Question: In what way does the history help explain the case?
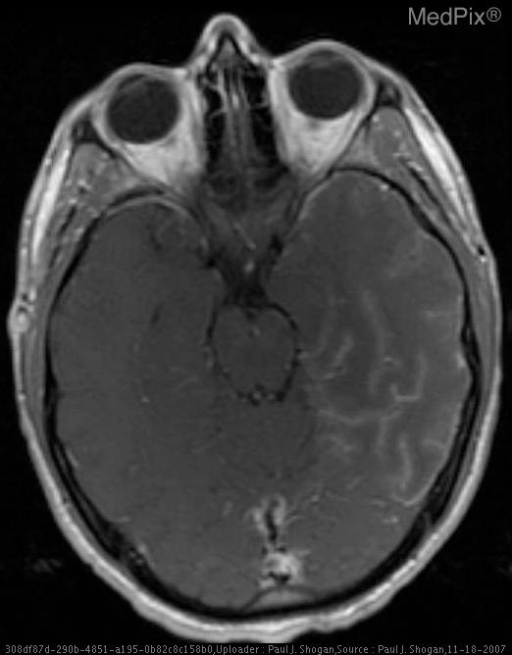
Answer: The patient's history of 21 yo male presenting with fever, new onset of aphasia, and one episode of loss of consciousness. is key in understanding the case.